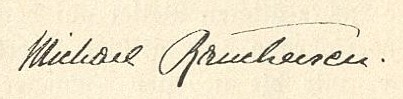
Signature of: michael raucheisen